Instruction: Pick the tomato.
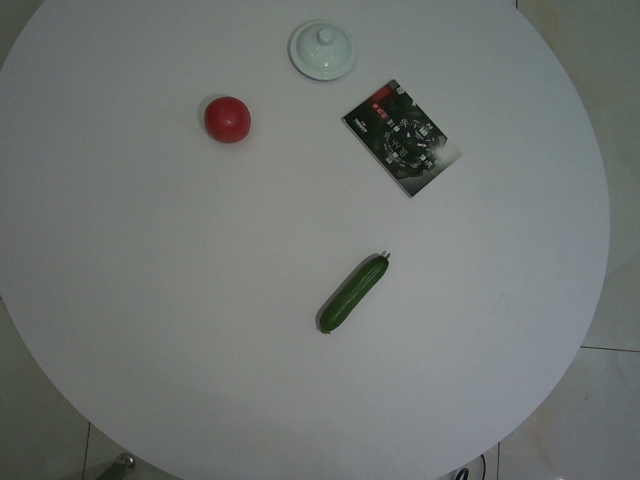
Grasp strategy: vertical